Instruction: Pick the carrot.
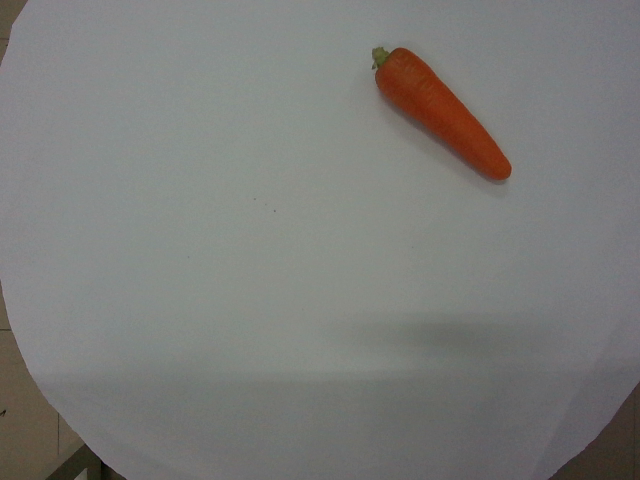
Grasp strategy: vertical